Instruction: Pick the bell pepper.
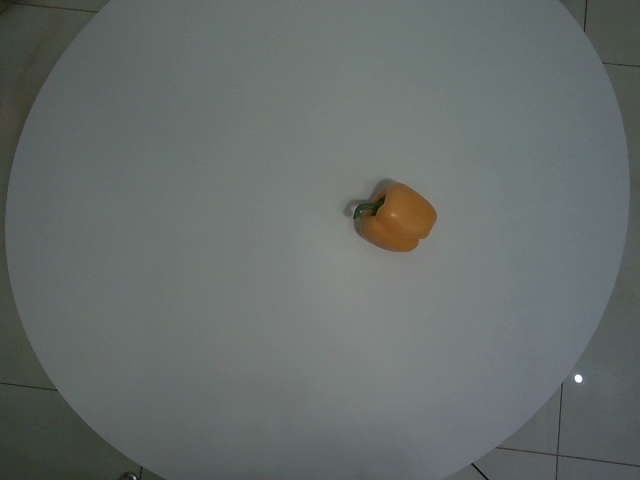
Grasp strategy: vertical